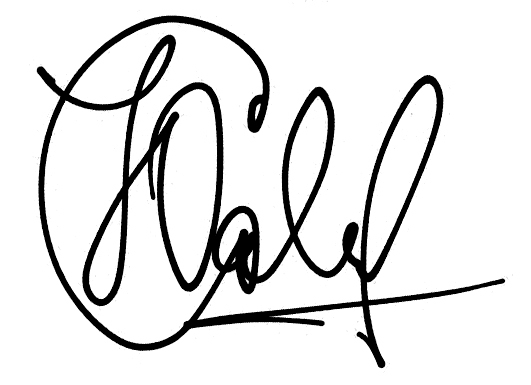
Signature of: yulia savicheva